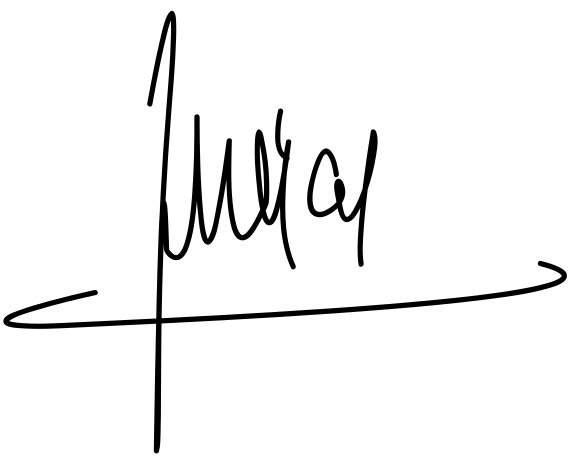
Signature of: jacques chirac